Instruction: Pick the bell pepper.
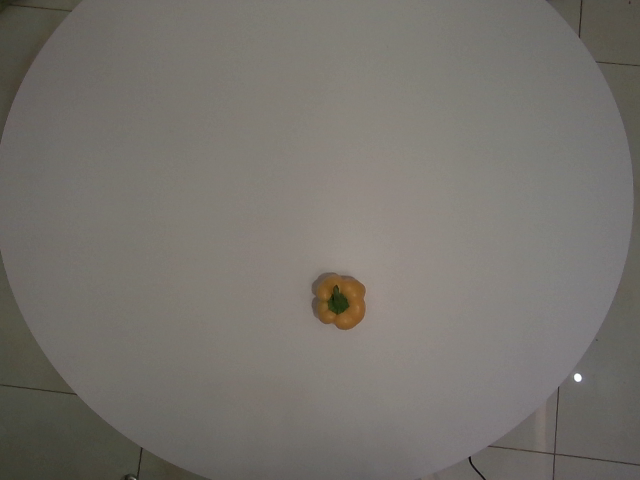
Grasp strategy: vertical